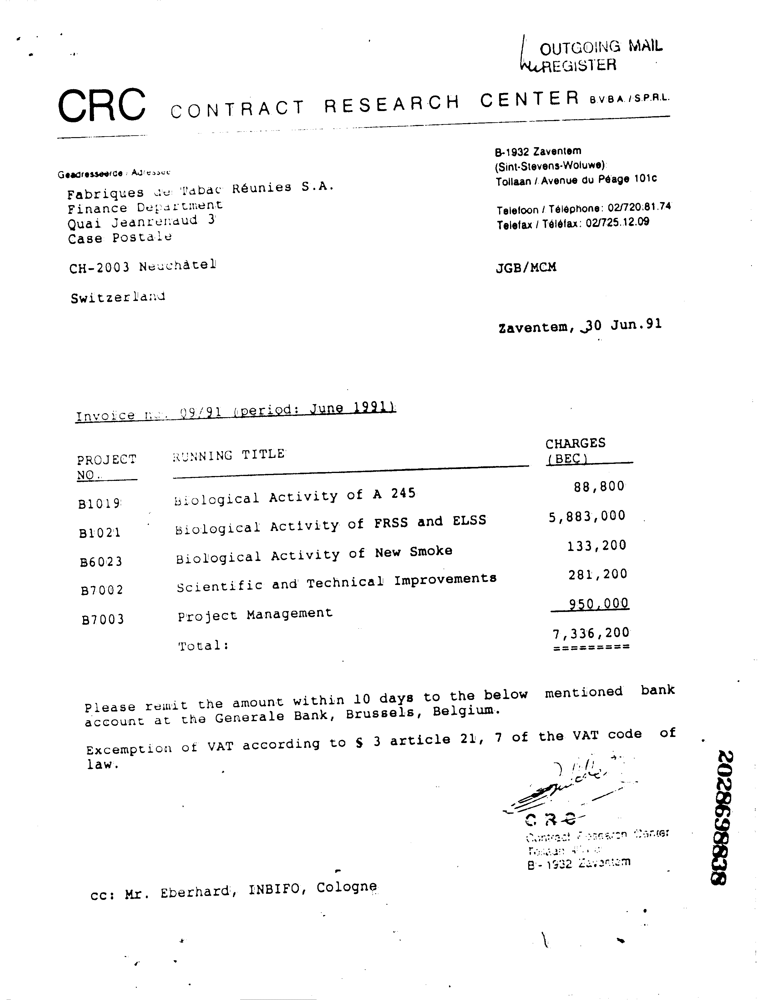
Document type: Invoice